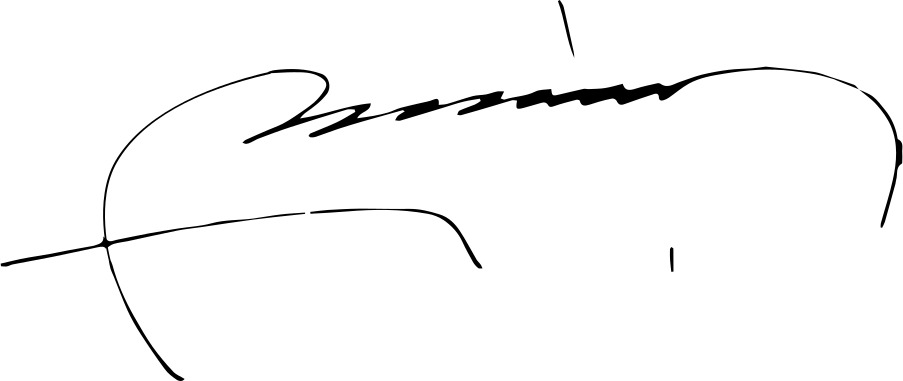
Signature of: kadir topbaş